Question: Can you provide the account number mentioned in the document?
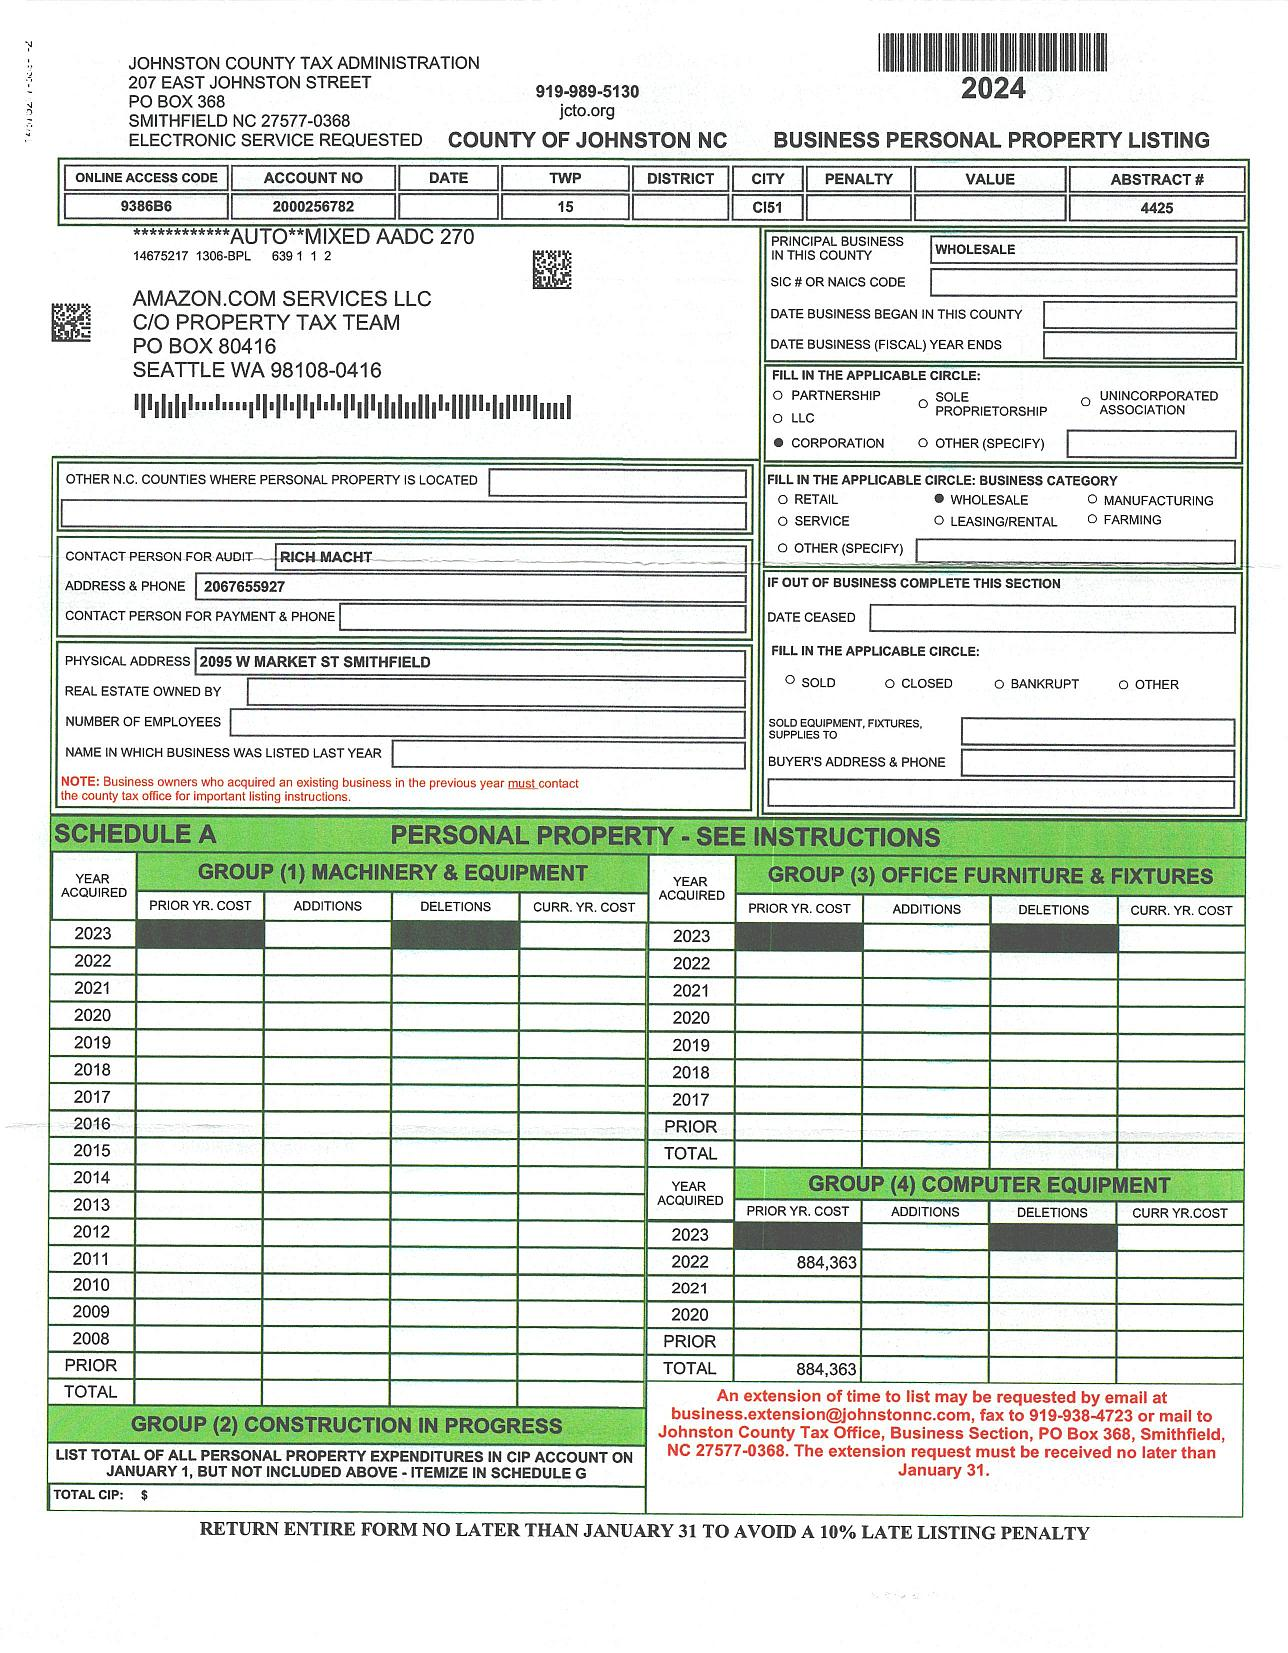
Answer: "2000256782"